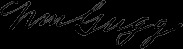
Signature of: william gregg